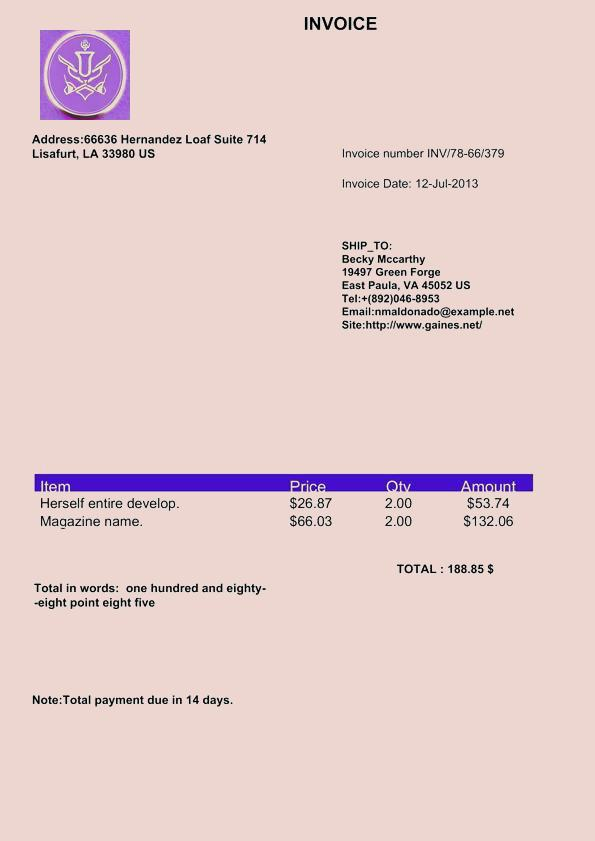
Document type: Invoice